Question: What could the diagnosis suggest?
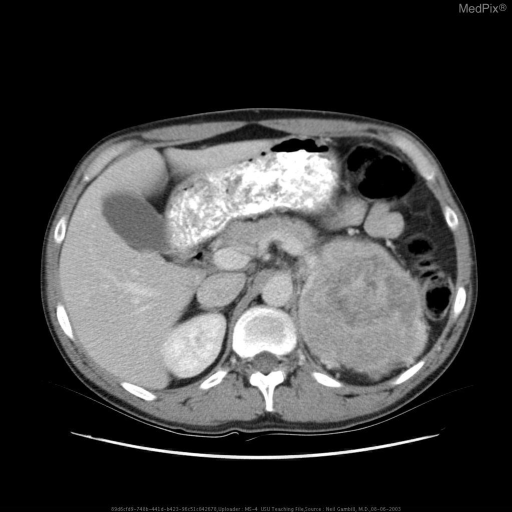
Answer: The possible diagnosis includes Hyperthyroidism, meduloblastoma, soft tissue sarcoma, incidentaloma, myeloolipoma, renal cell carcinoma, adrenal cortical carcinoma.